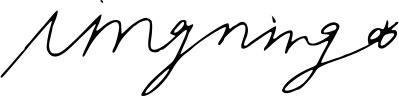
Signature of: ningning